Question: What type of tax is indicated in the document, personal property or real estate?
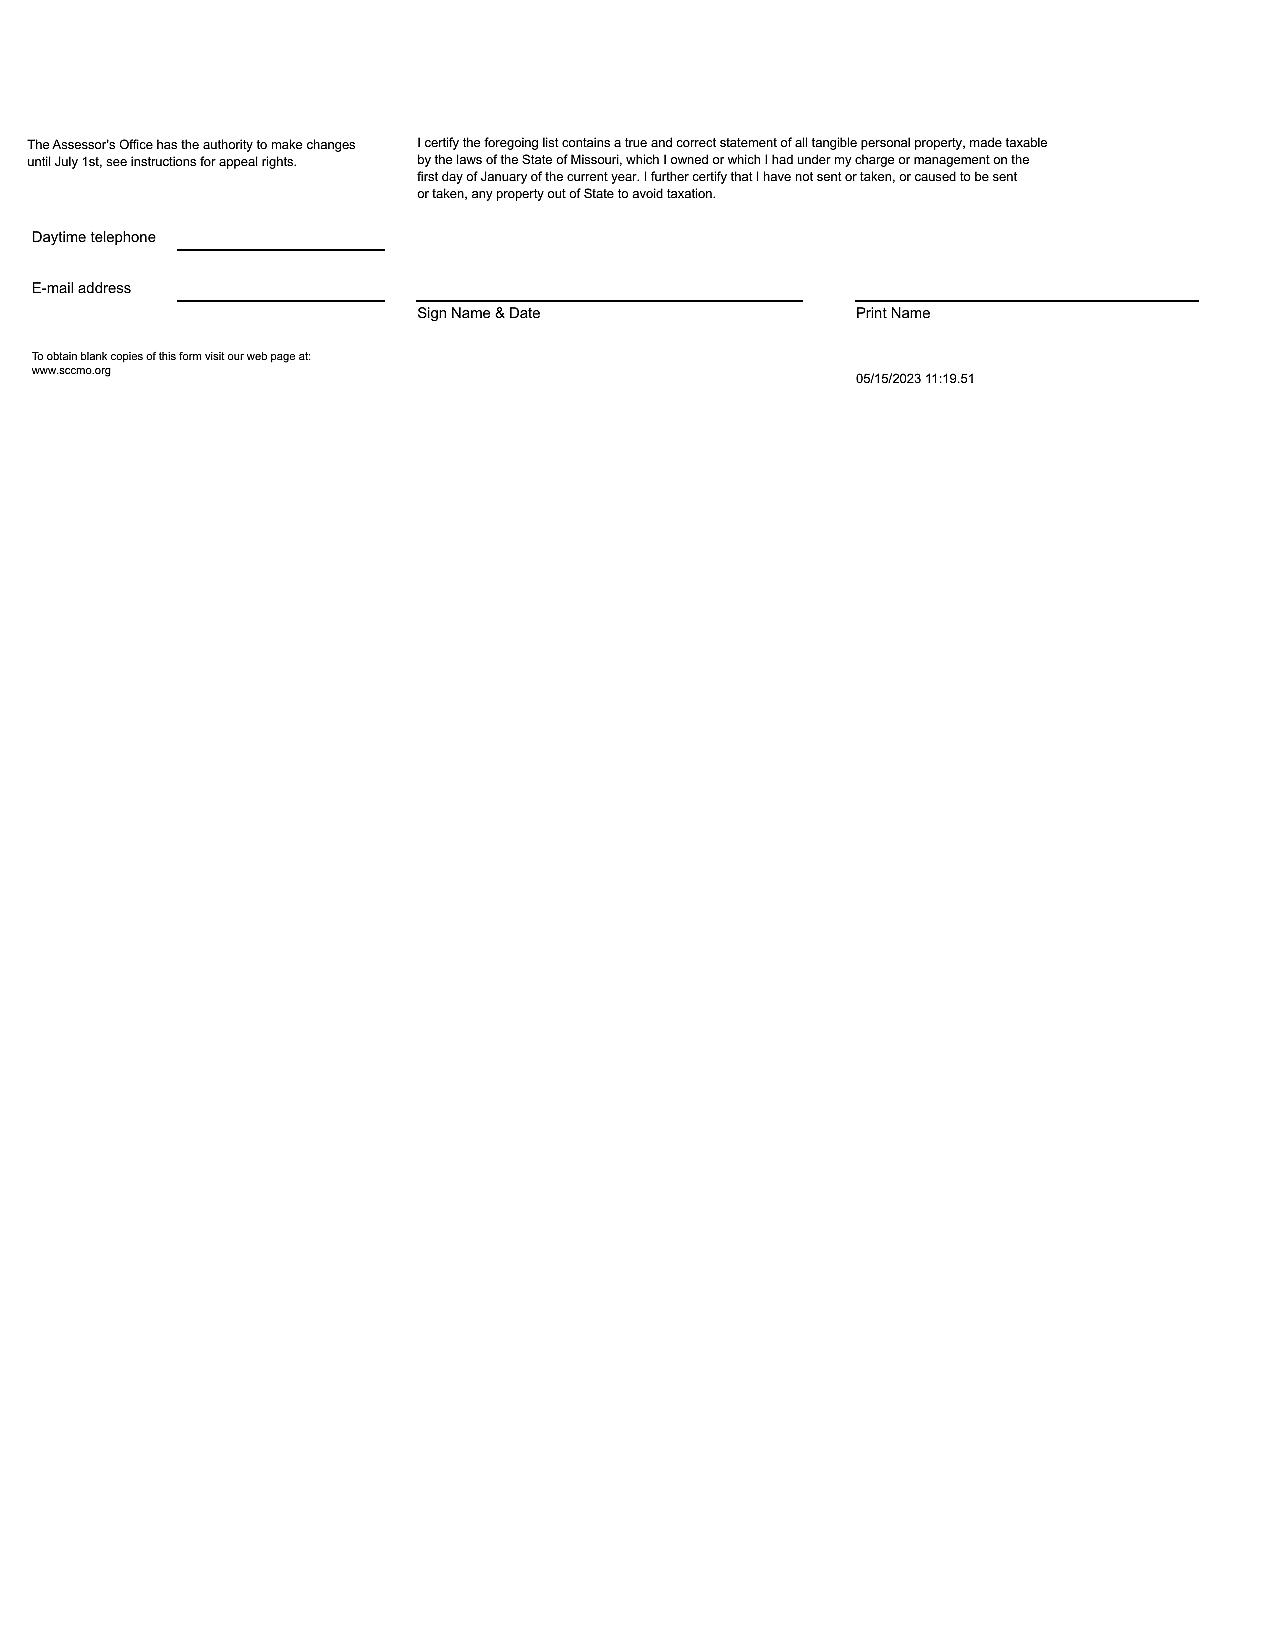
Answer: "Personal Property"